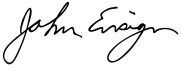
Signature of: john ensign